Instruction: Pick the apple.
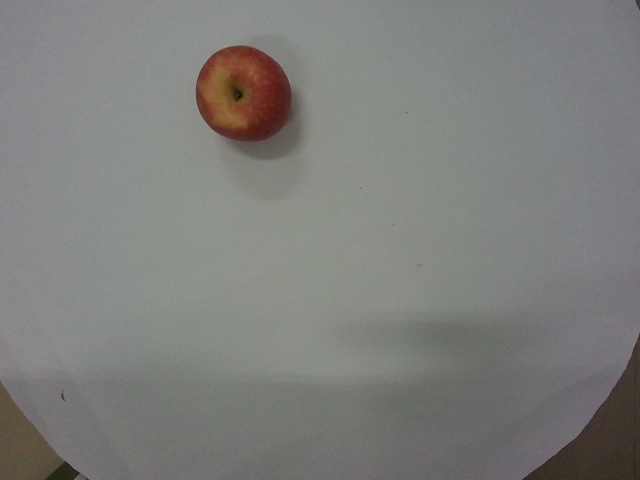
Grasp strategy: vertical